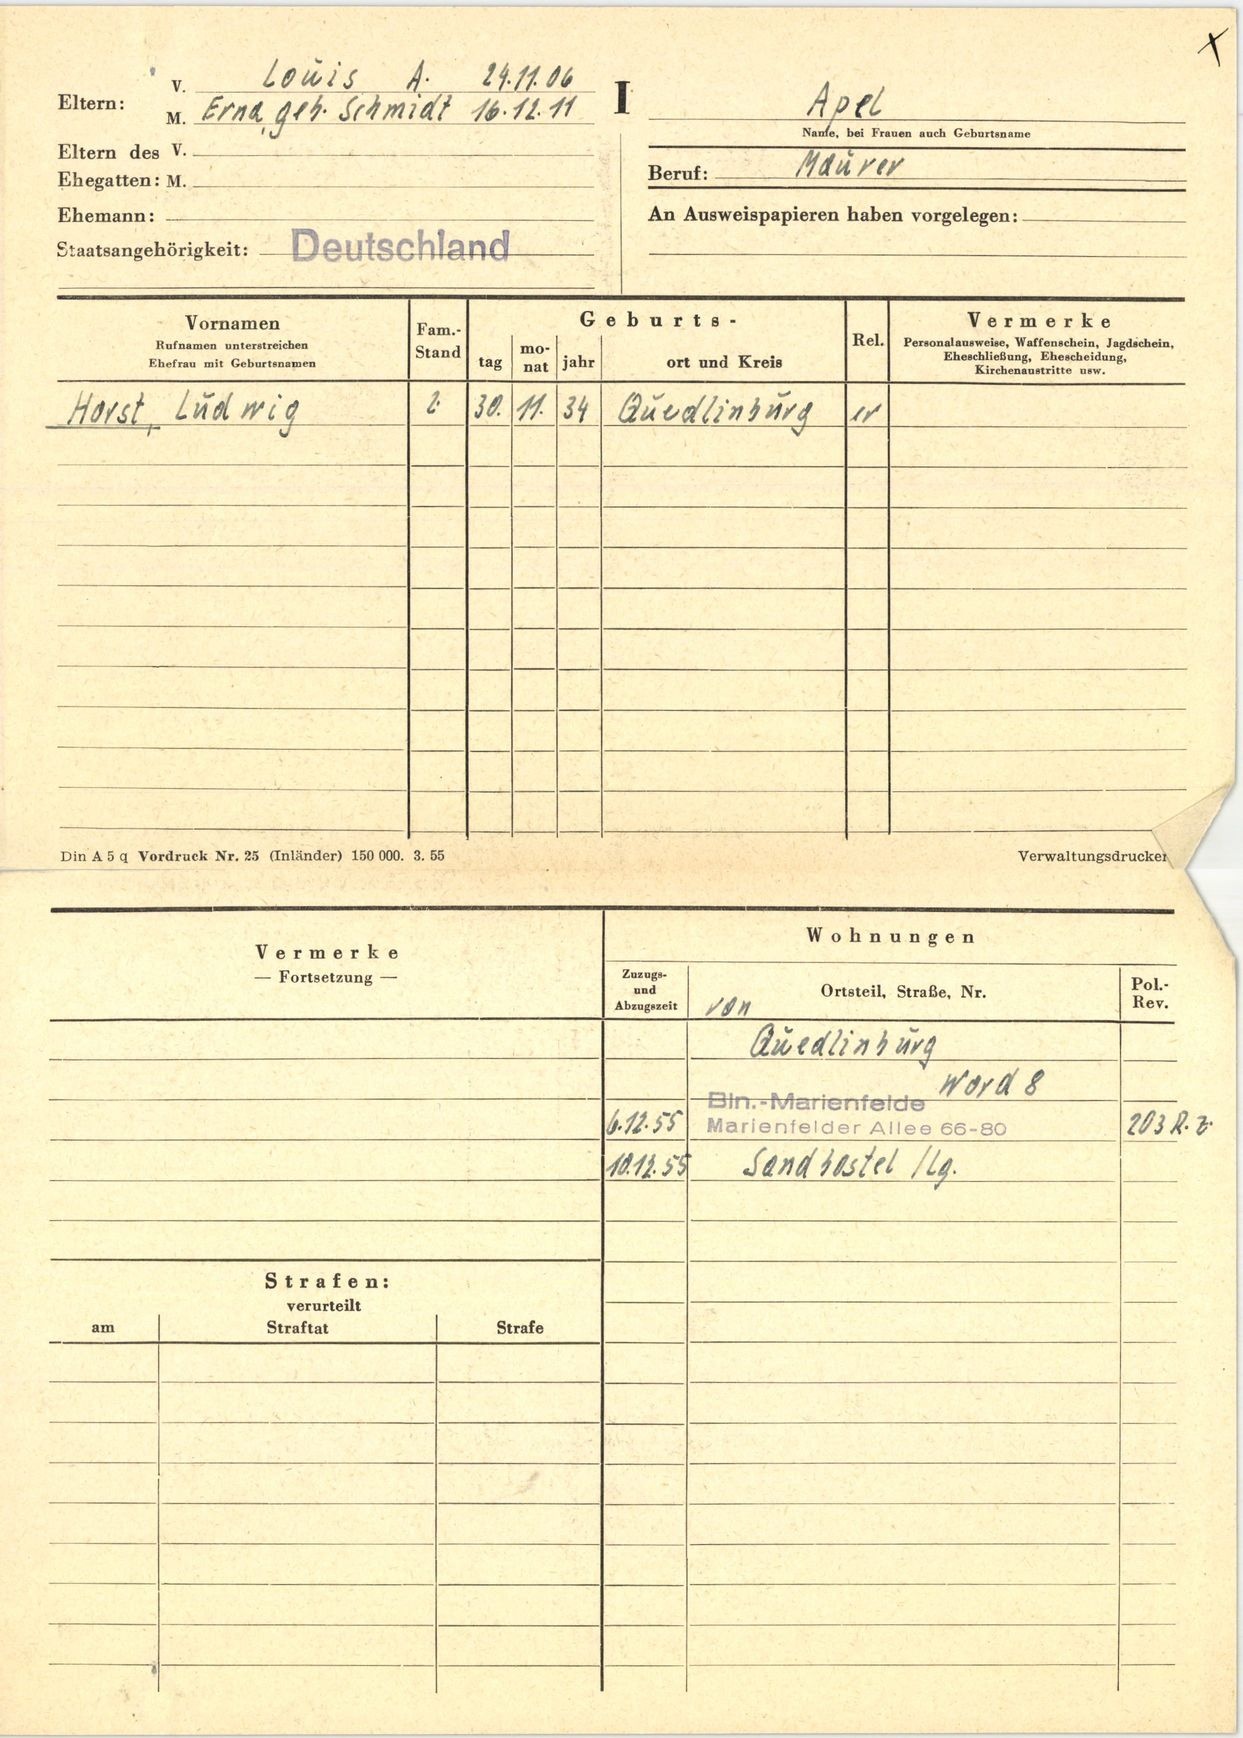
Apel